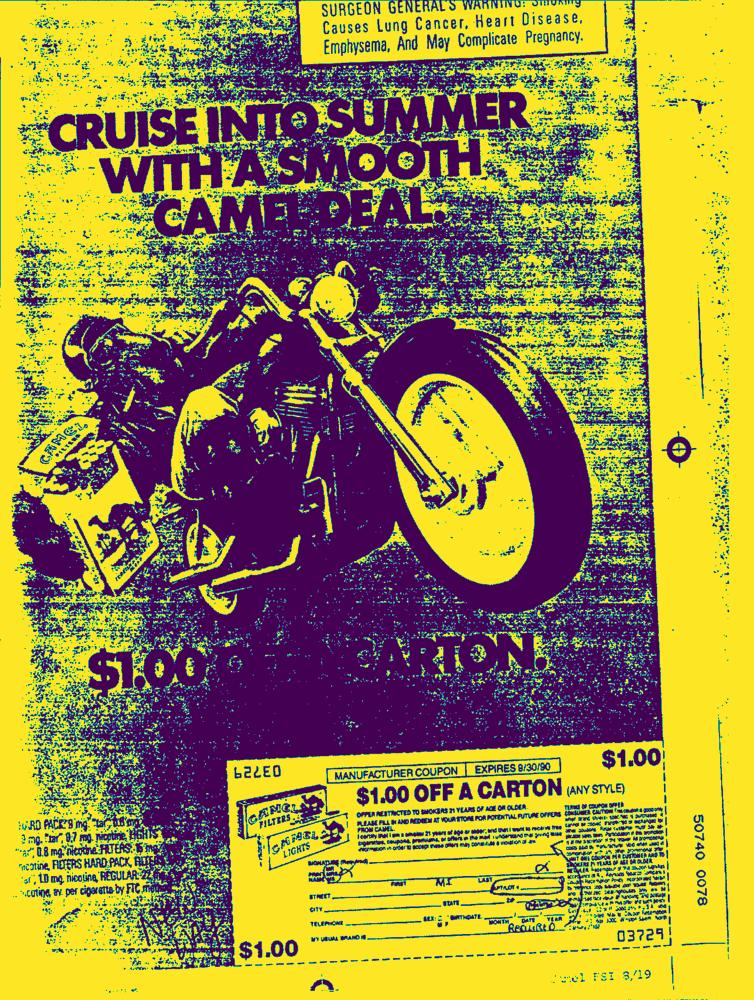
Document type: AD